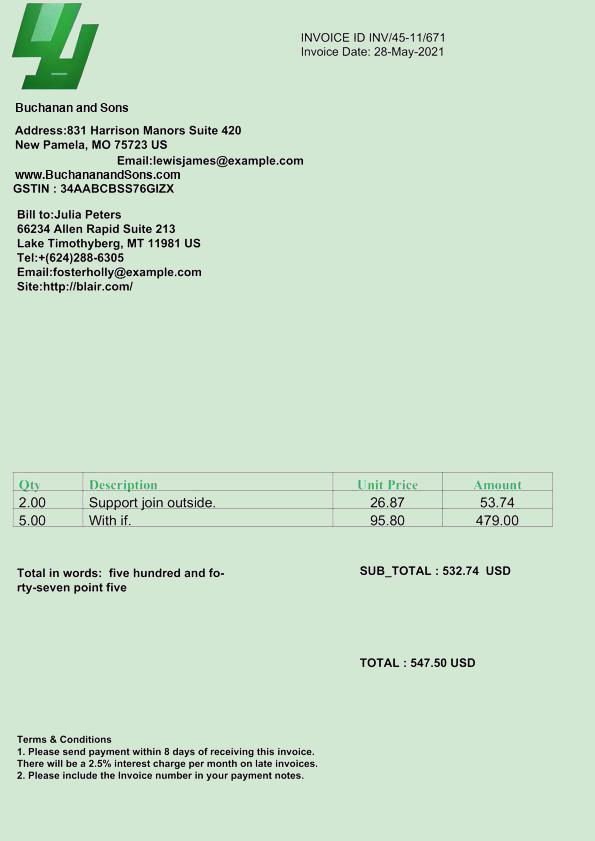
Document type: Invoice